Question: In what way does the history help explain the case?
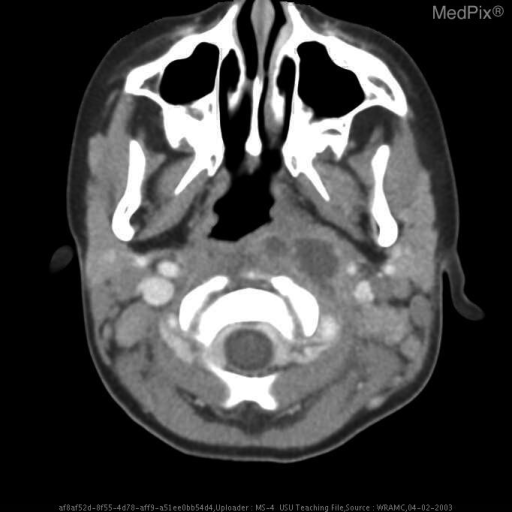
Answer: The patient's history of Patient reported 1 ? weeks of sore neck and mild throat pain that became acutely severe the night prior to initial presentation.  Patient complained of inability to move neck secondary to pain and mother noticed left sided neck fullness and reported intermittent fevers.   On presentation, a lateral X-ray showed increased retropharyngeal space width and CT demonstrated phlegmon vs. abscess.  Patient was I/D’d 2 days prior to this study with no pus drainage and no clinical improvement.  Patient was started on IV clindamycin on admission. is key in understanding the case.